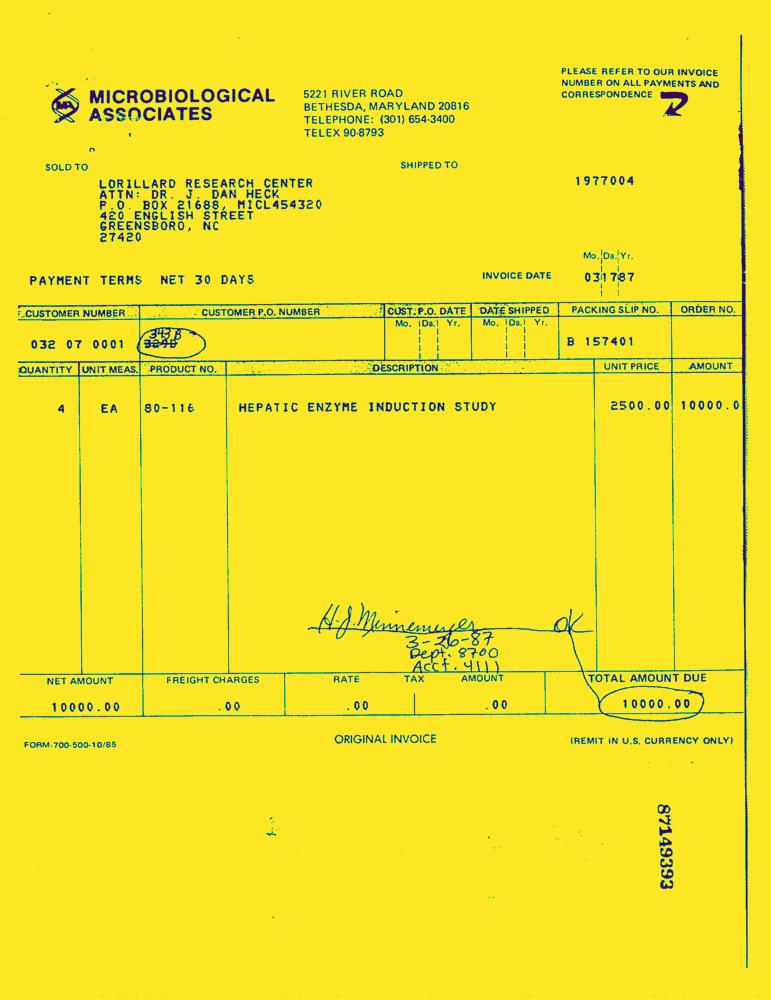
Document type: Invoice-Doc